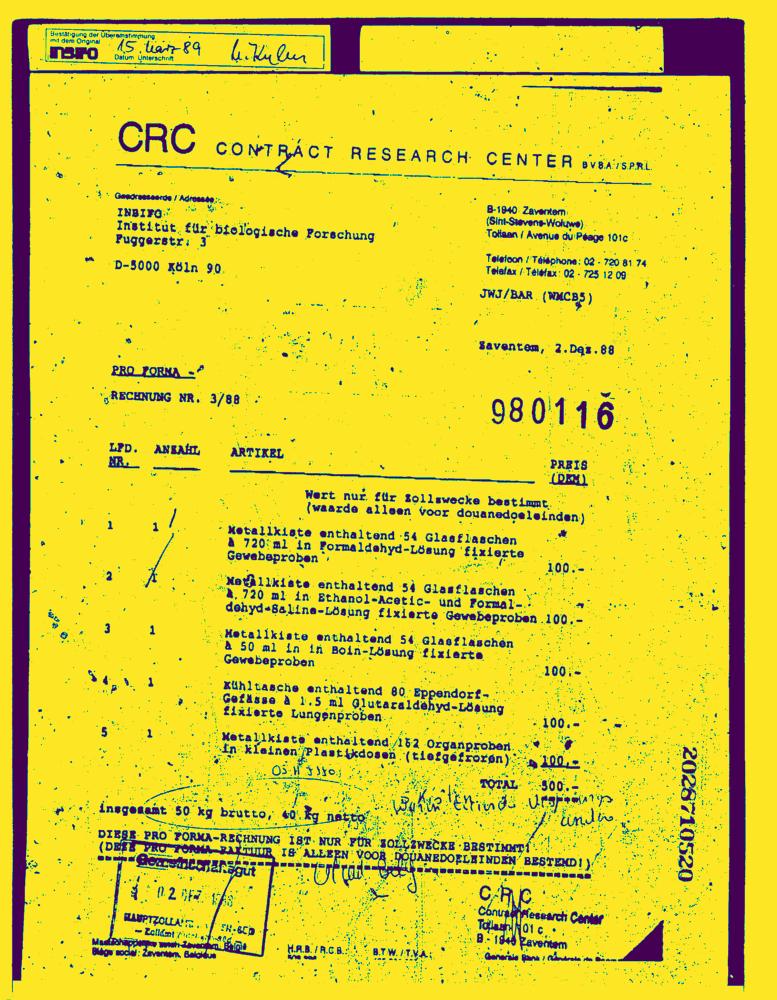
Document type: Invoice-Doc